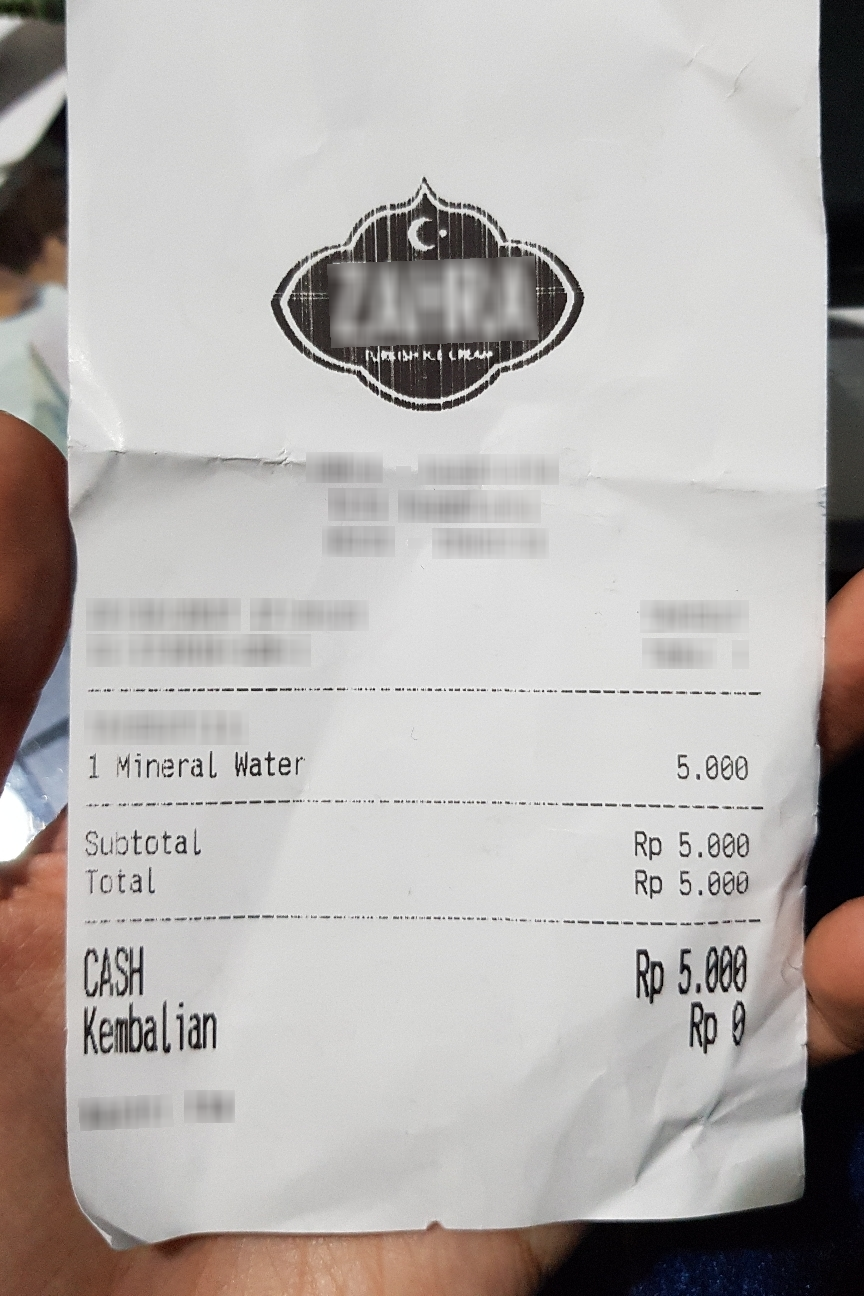
Number of items: 3
Subtotal: 5.000
Total: 5.000
OCR text regions:
text: 1
text: Mineral
text: Water
text: 5.000
text: Subtotal
text: Rp
text: 5.000
text: Total
text: Rp
text: 5.000
text: CASH
text: Rp
text: 5.000
text: Kembalian
text: Rp
text: 0